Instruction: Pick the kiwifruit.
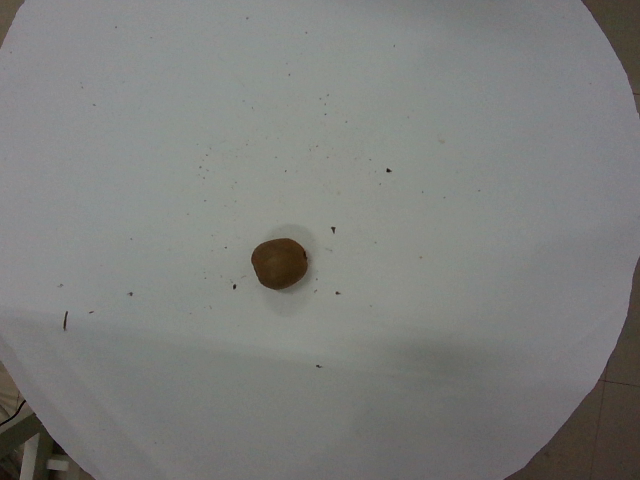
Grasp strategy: vertical